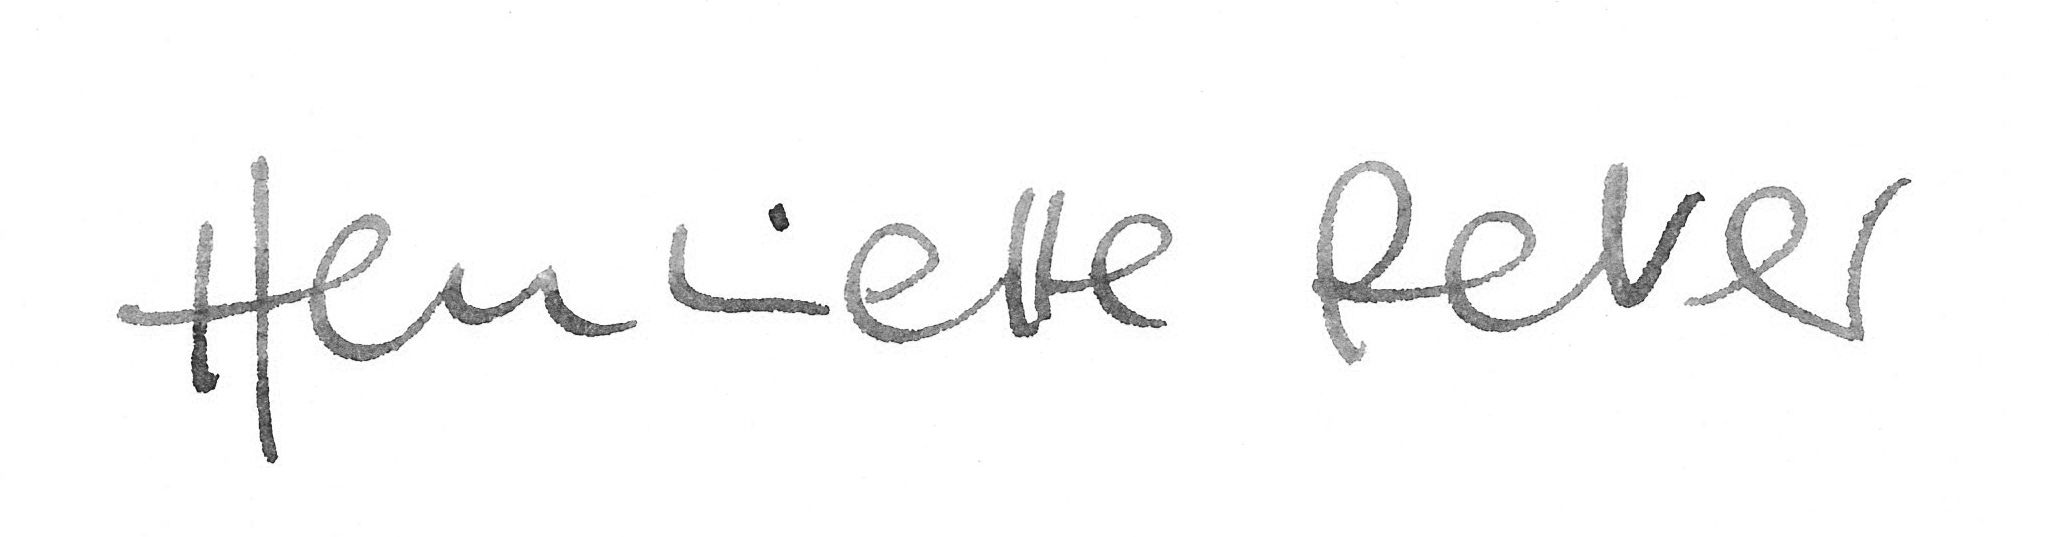
Signature of: henriette reker